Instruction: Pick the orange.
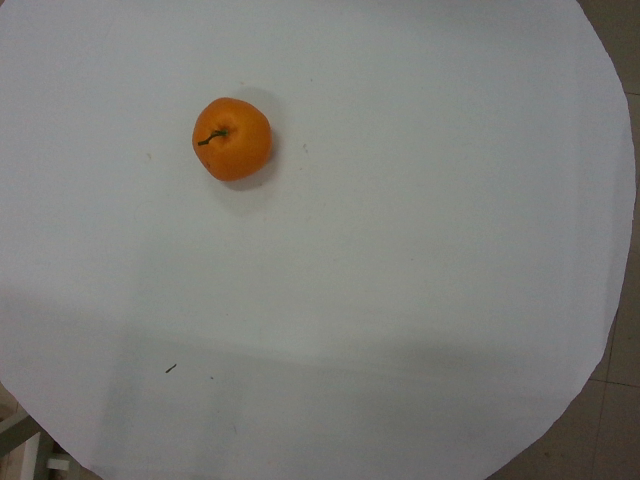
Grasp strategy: vertical